Question: Explain the disease:
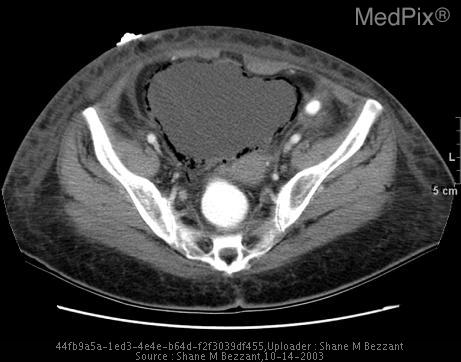
Answer: The disease is discussed as: Emphysematous cystitis is a rare entity (in 2001, a researcher reported his was only the 166th case in medical literature).  Typical patients are immunocompromised or elderly and debilitated, and 50% of cases are seen in diabetics.  Patients may present with anything from no symptoms to an apparent acute abdomen.  Pneumaturia is rare.  Prevalence in females is twice that in males.  Often associated with urinary stasis, and growth of gas forming organisms (most commonly E. coli, but others include Enterobacter aerogenes, Proteus mirabilis, Staphylococcus aureus, streptococci. Clostridium perfrigens, and Candida albicans).

Plain abdominal radiographs are generally suffiecient to confirm the diagnosis.  This disease is often not suspected until discovered on the abdominal radiograph.  Findings include curvilinear gas lucencies throughout the bladder, often described as a "cobblestone" or "beaded necklace" appearance.  Gas may ascend the ureters and reveal an air pyelogram.  In rare cases where plain images are negative despite high clinical suspicion, CT may show intramural bladder gas (as in this case).

This appearance differs from that of bladder gas introduced by trauma, instrumentation, or vesicocolic fistula, where gas is confined to the bladder lumen, and does not exhibit the curvilinear appearance.

Treatment of emphysematous cystitis involves early broad spectrum antibiotics, drainage of the bladder, and management of hyperglycemia if present.

Prognosis in patients diagnosed and treated early in the disease process is usually good.The development of emphysematous ureteritis, nephritis, or adrenalitis portends a poor prognosis.